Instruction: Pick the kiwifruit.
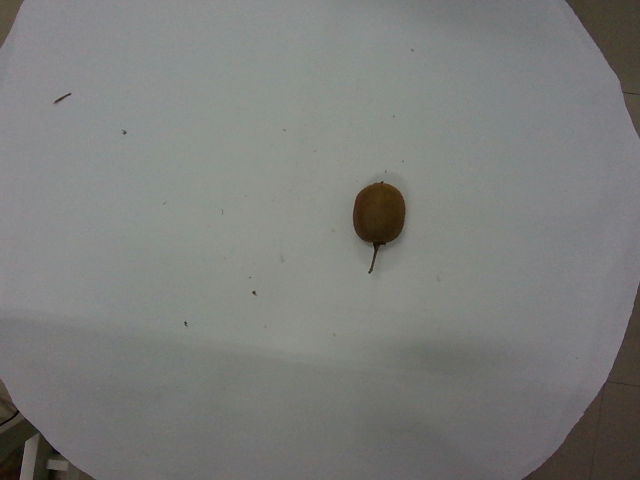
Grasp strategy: vertical